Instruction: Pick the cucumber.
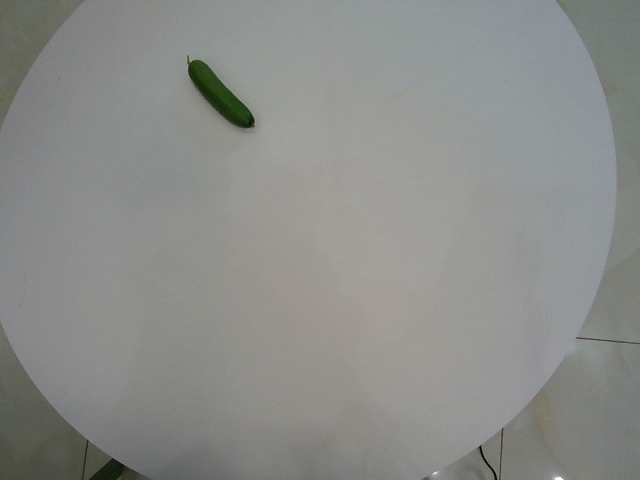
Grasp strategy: vertical